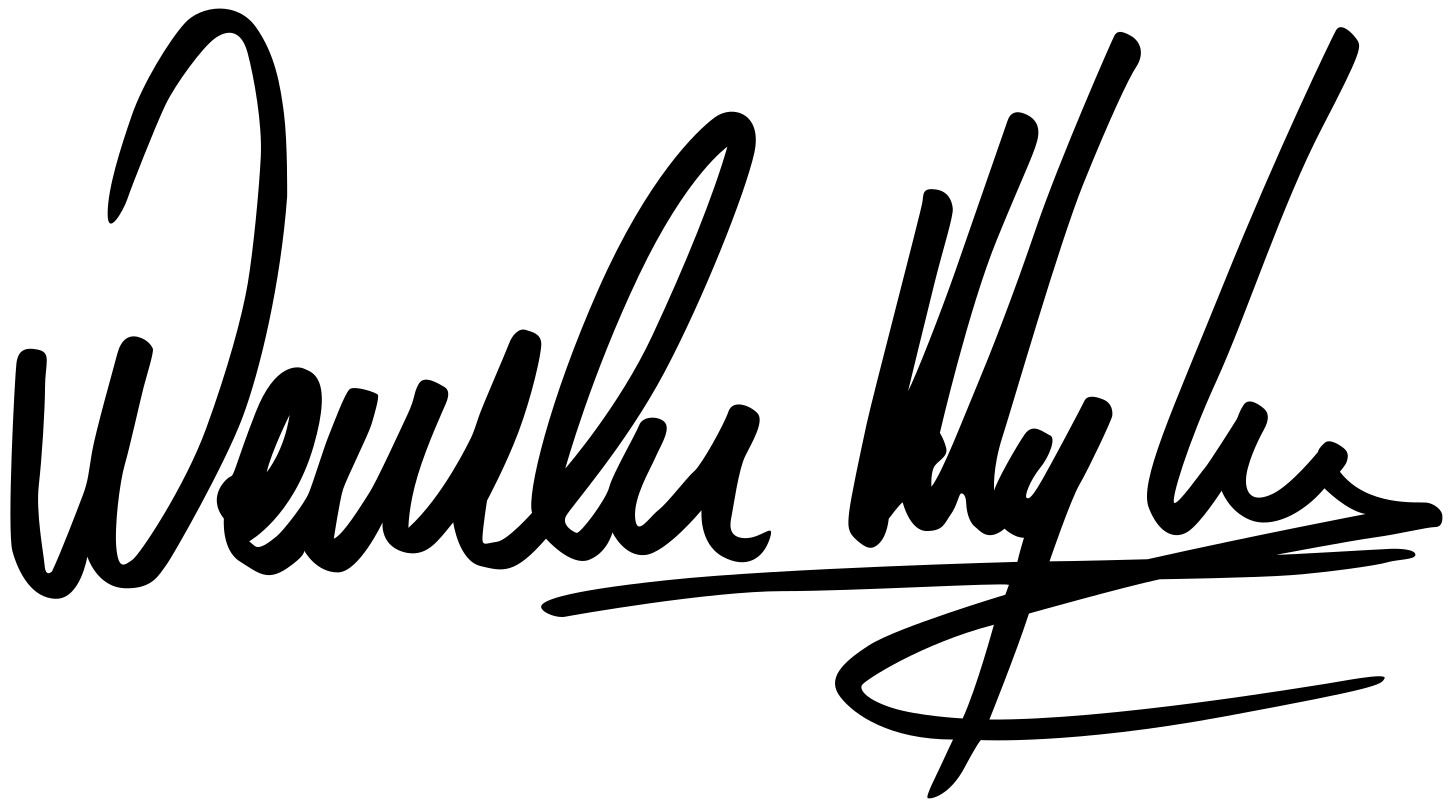
Signature of: wenche myhre